Question: What is the potential diagnosis?
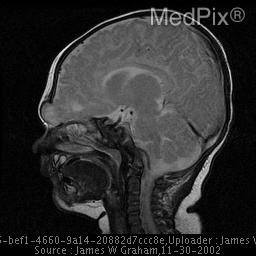
Answer: The possible diagnosis includes Encephalocele
Nasal Glioma
Dermoid Cyst
Sinus Tract.